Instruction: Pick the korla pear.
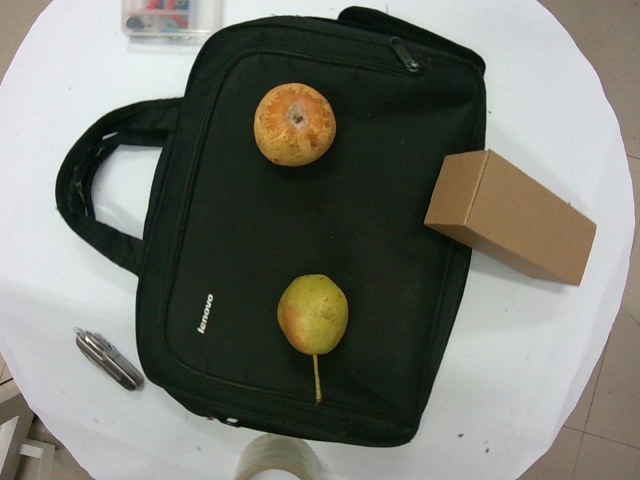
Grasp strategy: vertical